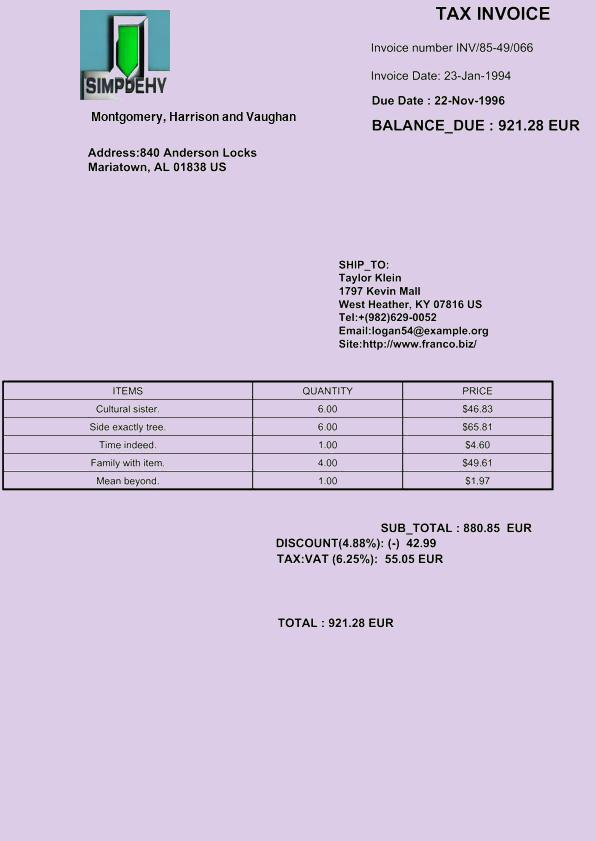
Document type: Invoice